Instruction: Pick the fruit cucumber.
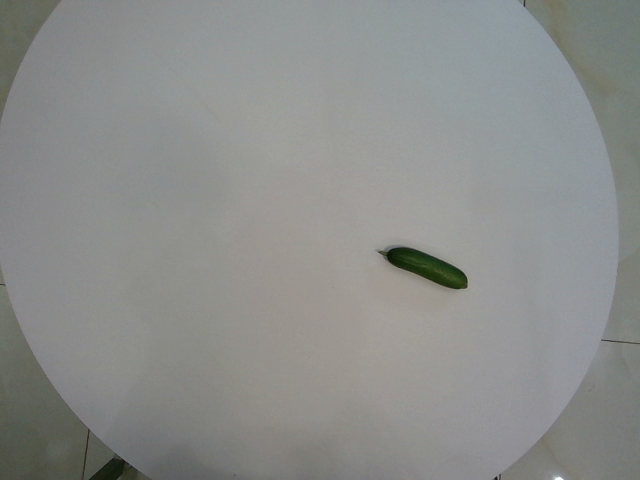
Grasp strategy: vertical